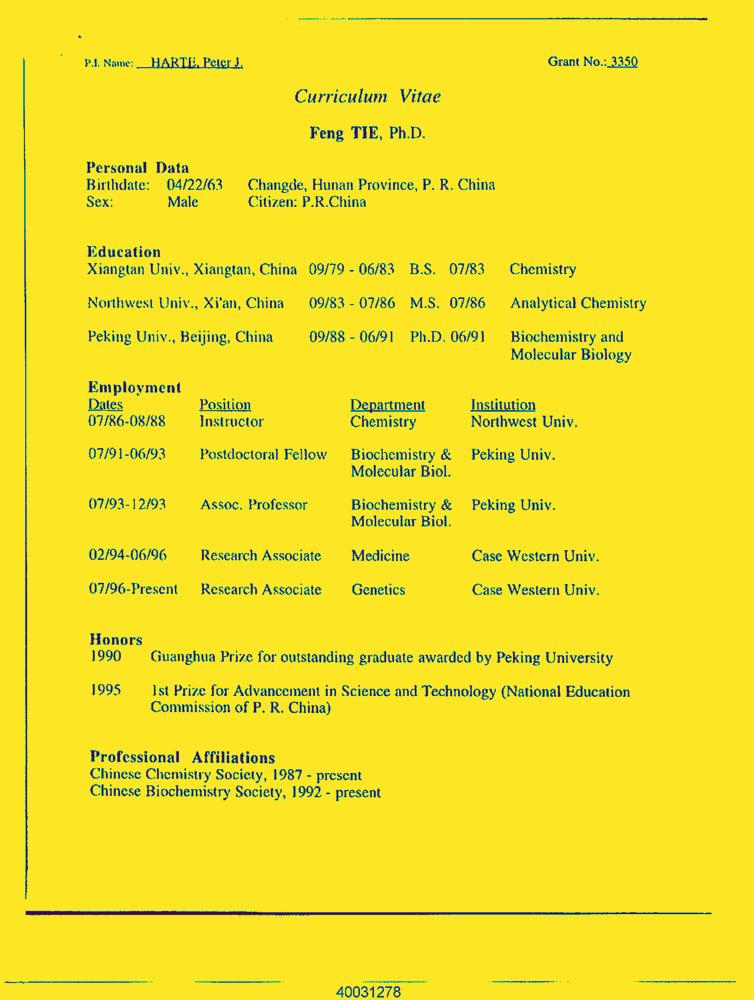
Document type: Resume-Doc